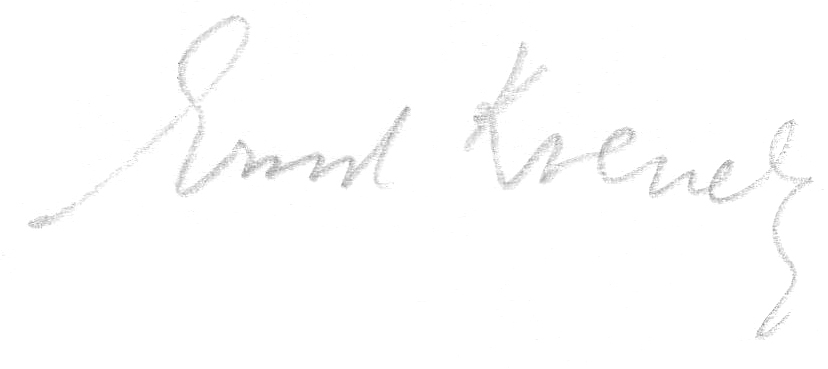
Signature of: ernst krenek